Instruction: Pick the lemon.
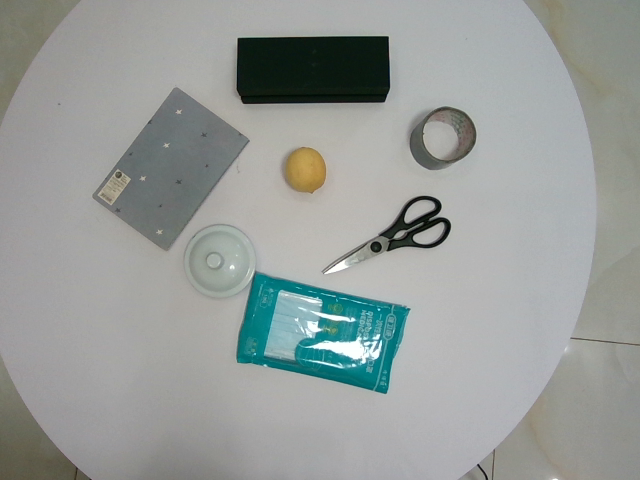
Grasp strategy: vertical